Question: Talk about the condition:
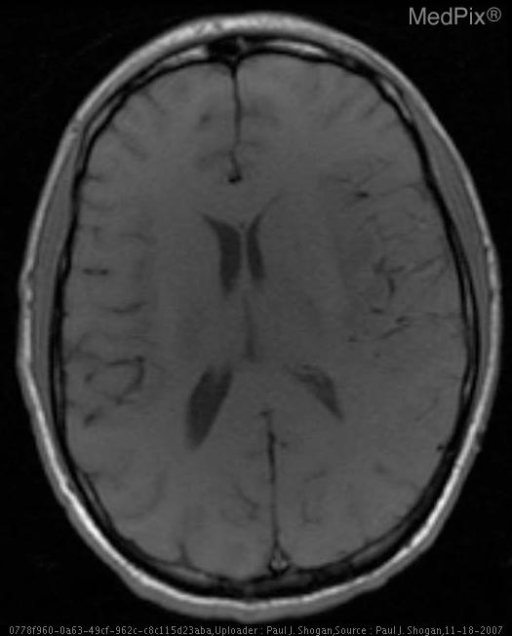
Answer: The disease is discussed as: Lesions/Condition: HSV Encephalitis

Discussion:

Herpes Encephalitis occurs at any age, with the highest incidence in adolescents and young adults, affecting men and women equally.  HSV-1 accounts for 95% of all herpetic encephalitis, and is the most common cause of viral encephalitis in the United States.

The presenting symptoms are multiple and often originate with fever, headache, seizures, confusion, stupor, and coma.  Patients may also demonstrate the gradual onset of olfactory hallucinations, anosmia, personality change, psychotic behavior, delirium, aphasia, and hemiparesis.   These symptoms are directly related to the involvement of the temporal lobes, insular cortex, and orbital surface of the frontal lobes by this disease.

After initial contact through infected secretions in the oronasopharnyx, HSV-1 travels via the lingual portion of the trigeminal nerve, to the gasserian ganglia where the virus remains dormant.  Upon reactivation from the influences of local trauma, immunosuppression, or stress, or the result of primary infection, the virus spreads in a retrograde fashion along the fibers that innervate the leptomeninges of the anterior and middle fossa.

Early diagnosis and rapid therapy is essential, as herpes encephalitis progresses rapidly.  The mortality rate ranges from 50% to 70%, with those surviving left with significant neurological impairment to include amnesia, dementia, seizures, and aphasia.  Both the patient’s age and level of consciousness at the time of initiation of intravenous acyclovir dictate outcomes.  If the patient is unconscious prior to beginning therapy, the outcome is poor.  If the patient is awake, and treatment is begun within 4 days of onset of the illness, survival is greater than 90 percent.

Laboratory:

CSF demonstrates increased pressure and a pleocytosis with lymphocyte predominance.
Red cells, and xanthochromia are identified in a minority of cases, secondary to hemorrhage.  Protein content is increased, and CSF glucose may rarely be lower than 40 mg/dL.

Polymerase Chain Reaction may be employed to identify HSV antigen in the CSF while the virus is replicating in the first few days of the illness.

Pathology:

Gross Pathologic Features:

Hemorrhagic and necrotizing encephalitis of gray and white matter, with severe edema and tissue necrosis localized to the inferior frontal, temporal lobes, and insular cortex.

Microscopically:

Focal necrotizing vasculitis with perivascular inflammatory infiltrates, with eosinophilic Cowdry intranuclear inclusion bodies located in neurons, and glial cells.

Herpes viruses include HSV-1, HSV-2, Epstein-Barr virus, cytomegalovirus, varicella-zoster virus, B virus, HSV-6, and HSV-7.

Radiology:

The imaging findings of HSV encephalitis on CT may be initially normal or subtly abnormal.  Generally, abnormalities are not identified until 3-5 days after the onset of significant symptoms.  Common initial findings are low attenuation in the medial temporal lobes and insula, with mild mass effect.  Hemorrhage may occasionally be identified and is a late finding that is highly suggestive of herpes encephalitis.  On contrast enhanced CT, there is ill-defined patchy enhancement, with gyriform enhancement being a late finding.

MRI is more sensitive than CT in detecting early changes, and demonstrates signal changes in almost all sequences.  T1 weighted images demonstrate areas of low signal intensity with surrounding edema localized to the temporal lobes, insular cortex, subfrontal area, and cingulate gyri.  Loss of the gray-white matter differentiation, and evidence of mass effect is frequently encountered.  Additionally, in cases of hemorrhage, there may be foci of increased signal in the inferior parts of the frontal and temporal lobes.  T2 weighted images demonstrate asymmetric bilateral high signal intensity in gray, and subcortical white matter of the temporal lobes, extending into the insular cortex, secondary to edema.  The basal ganglia are usually spared.  Findings are initially unilateral, followed by less severe contralateral temporal lobe signal abnormalities.

Proton density sequences demonstrate increased signal intensity in affected areas.  T2 weighted Fluid Attenuated Inversion Recovery (FLAIR) sequences demonstrate hyperintense signal with edematous cortex and subcortical white matter.  T2 gradient recalled echo sequences show hypointensity if there is hemorrhage within the edematous brain parenchyma.

Diffusion weighted images demonstrate marked hyperintense restricted diffusion, and reduced ADC values.  It is important to distinguish these findings from ischemic stroke, hemorrhage, abscess, lymphoma, Creutzfeldt-Jakob disease, glioma, and metastatic disease, for the determination of appropriate treatment.  HSV encephalitis can be differentiated from other high signal intensity DW MR images, and low ADC values based on the clinical presentation of the patient, distribution of the imaging findings, and results of the polymerase chain reaction test.

T1 weighted gadolinium enhanced images demonstrate asymmetric mild patchy enhancement indicating abnormalities of the blood-brain barrier.  Gyriform enhancement may be seen one week after initial symptoms.  Meningeal enhancement is an early finding, with parenchymal enhancement being a late finding, or evidence of hemorrhage.

MR spectroscopy may be utilized demonstrating elevated peaks of lactate, choline, and myoinositol, and reduced N-acetylaspartate signal.

Follow-up imaging demonstrates progressive abnormalities with worsening involvement of the contralateral temporal lobe, insula, and cingulate gyri.  Encephalomalacia, atrophy, and dystrophic calcification are commonly seen as sequelae of HSV encephalitis.